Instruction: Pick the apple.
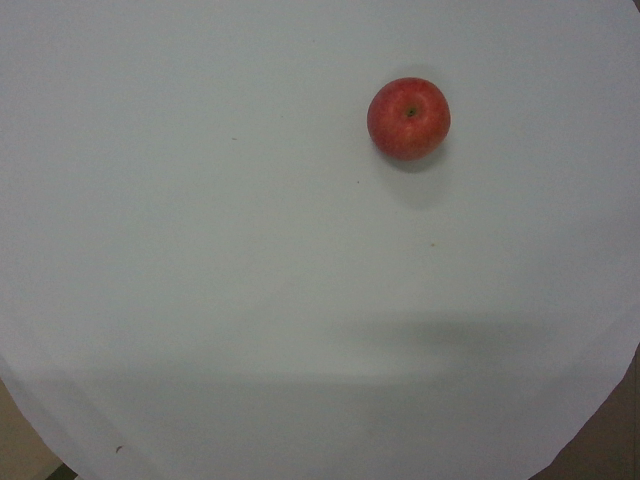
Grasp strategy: vertical